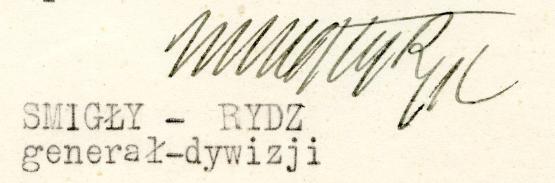
Signature of: edward rydz śmigły